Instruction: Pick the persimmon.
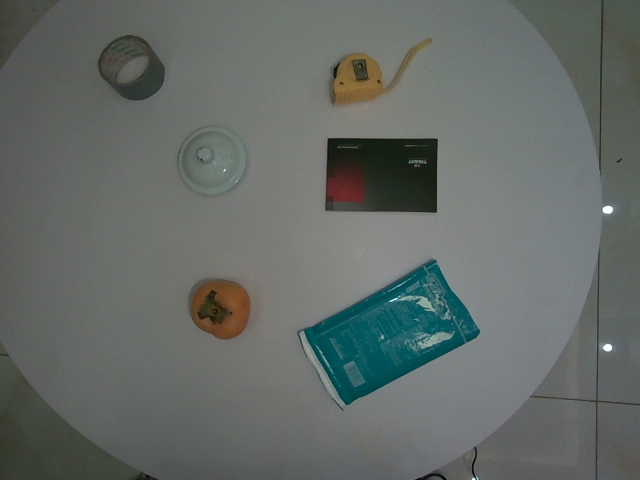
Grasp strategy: vertical